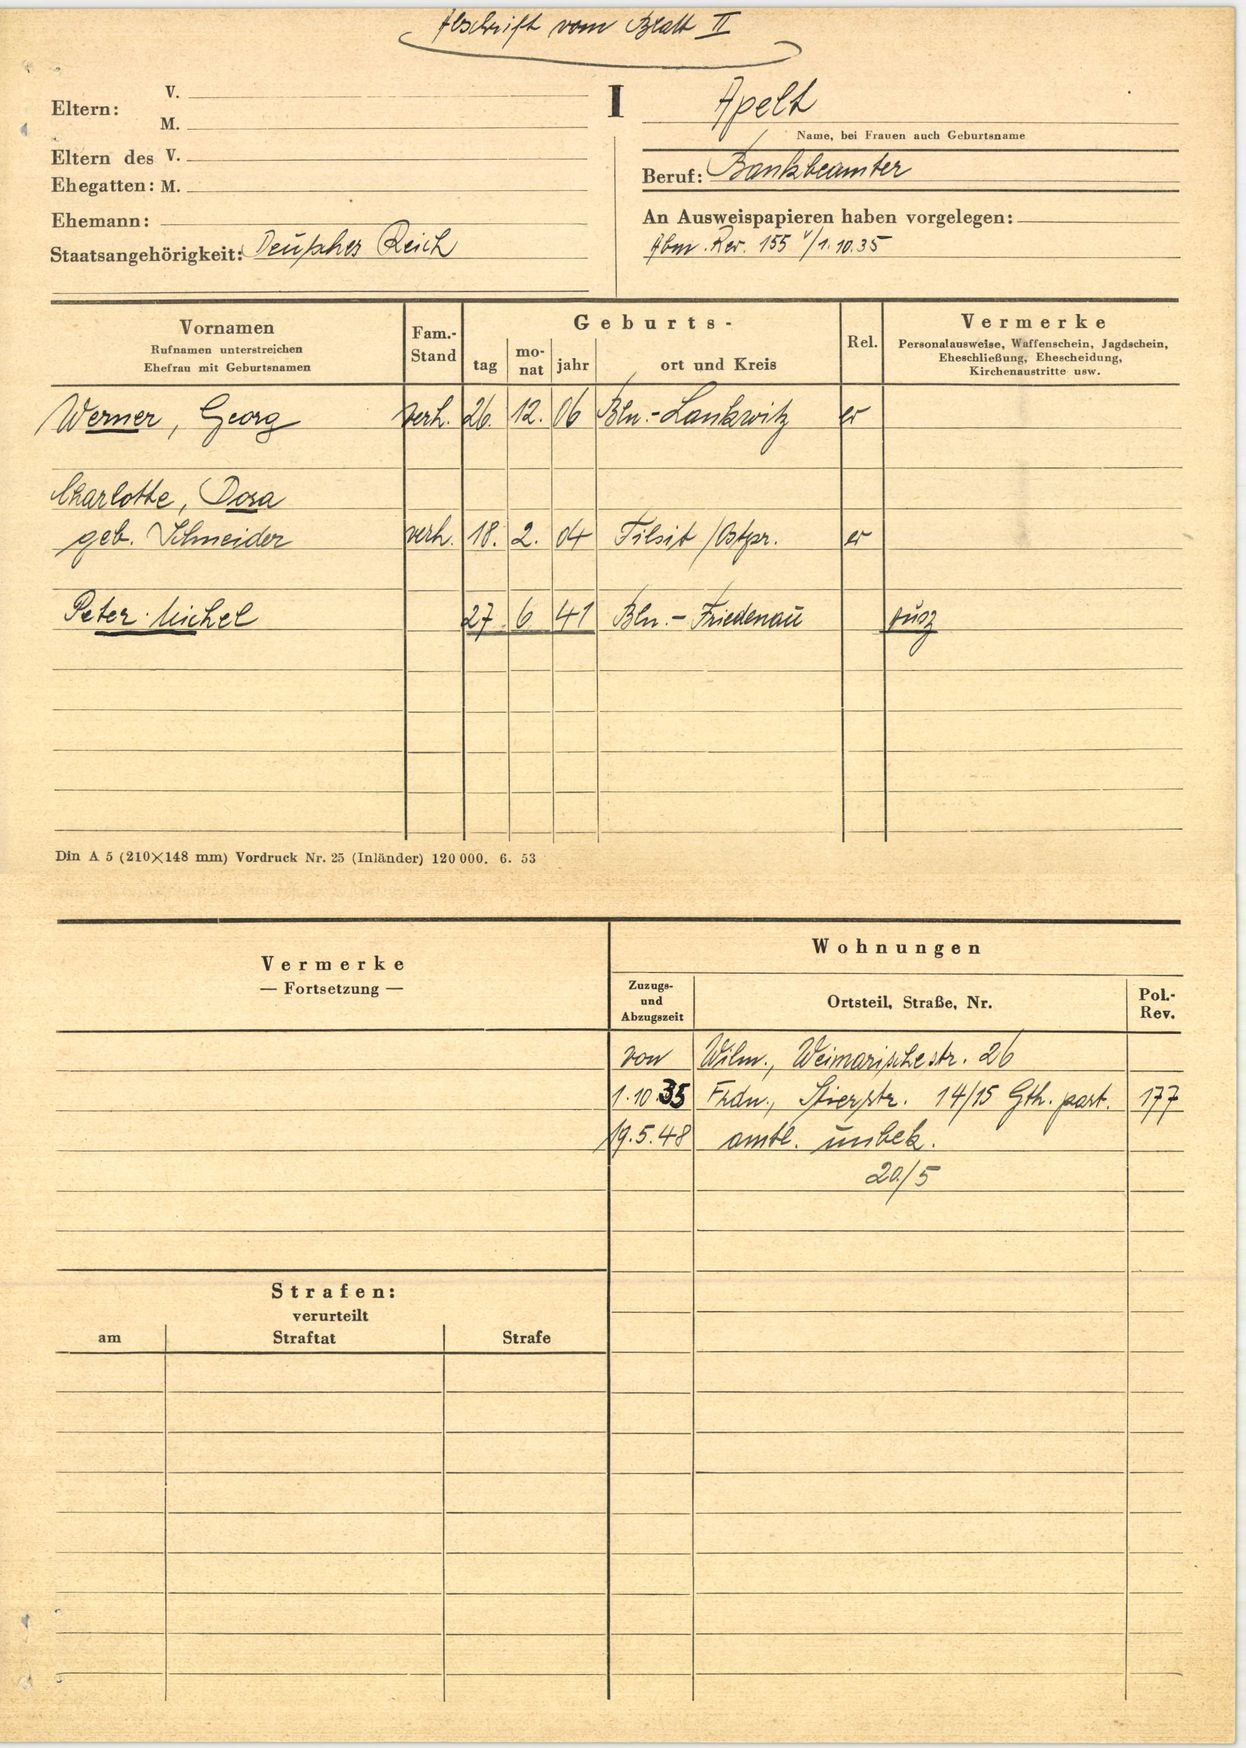
Apelt